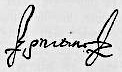
Signature of: ignatius of loyola